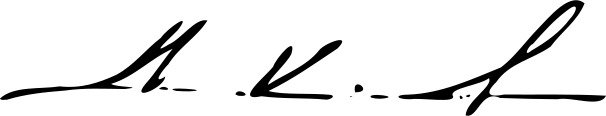
Signature of: roch olivier maistre